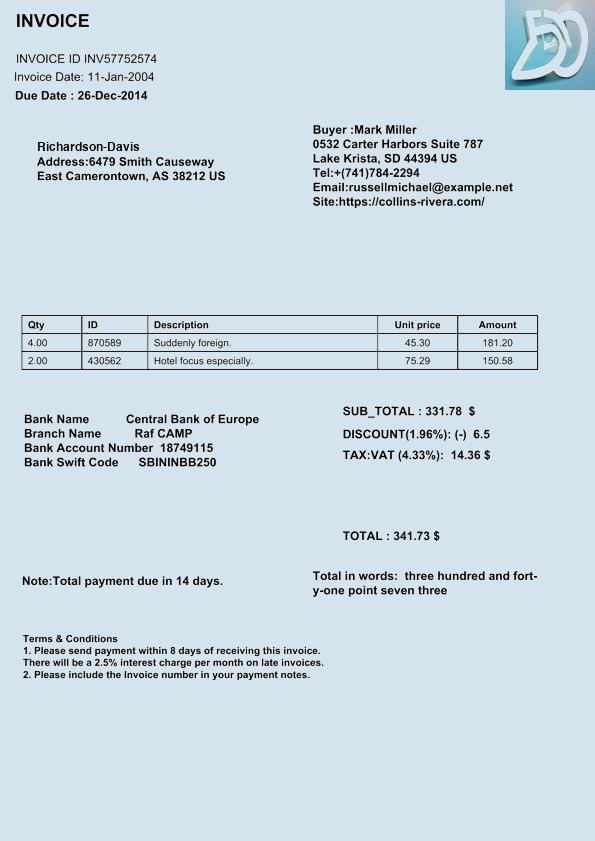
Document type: Invoice